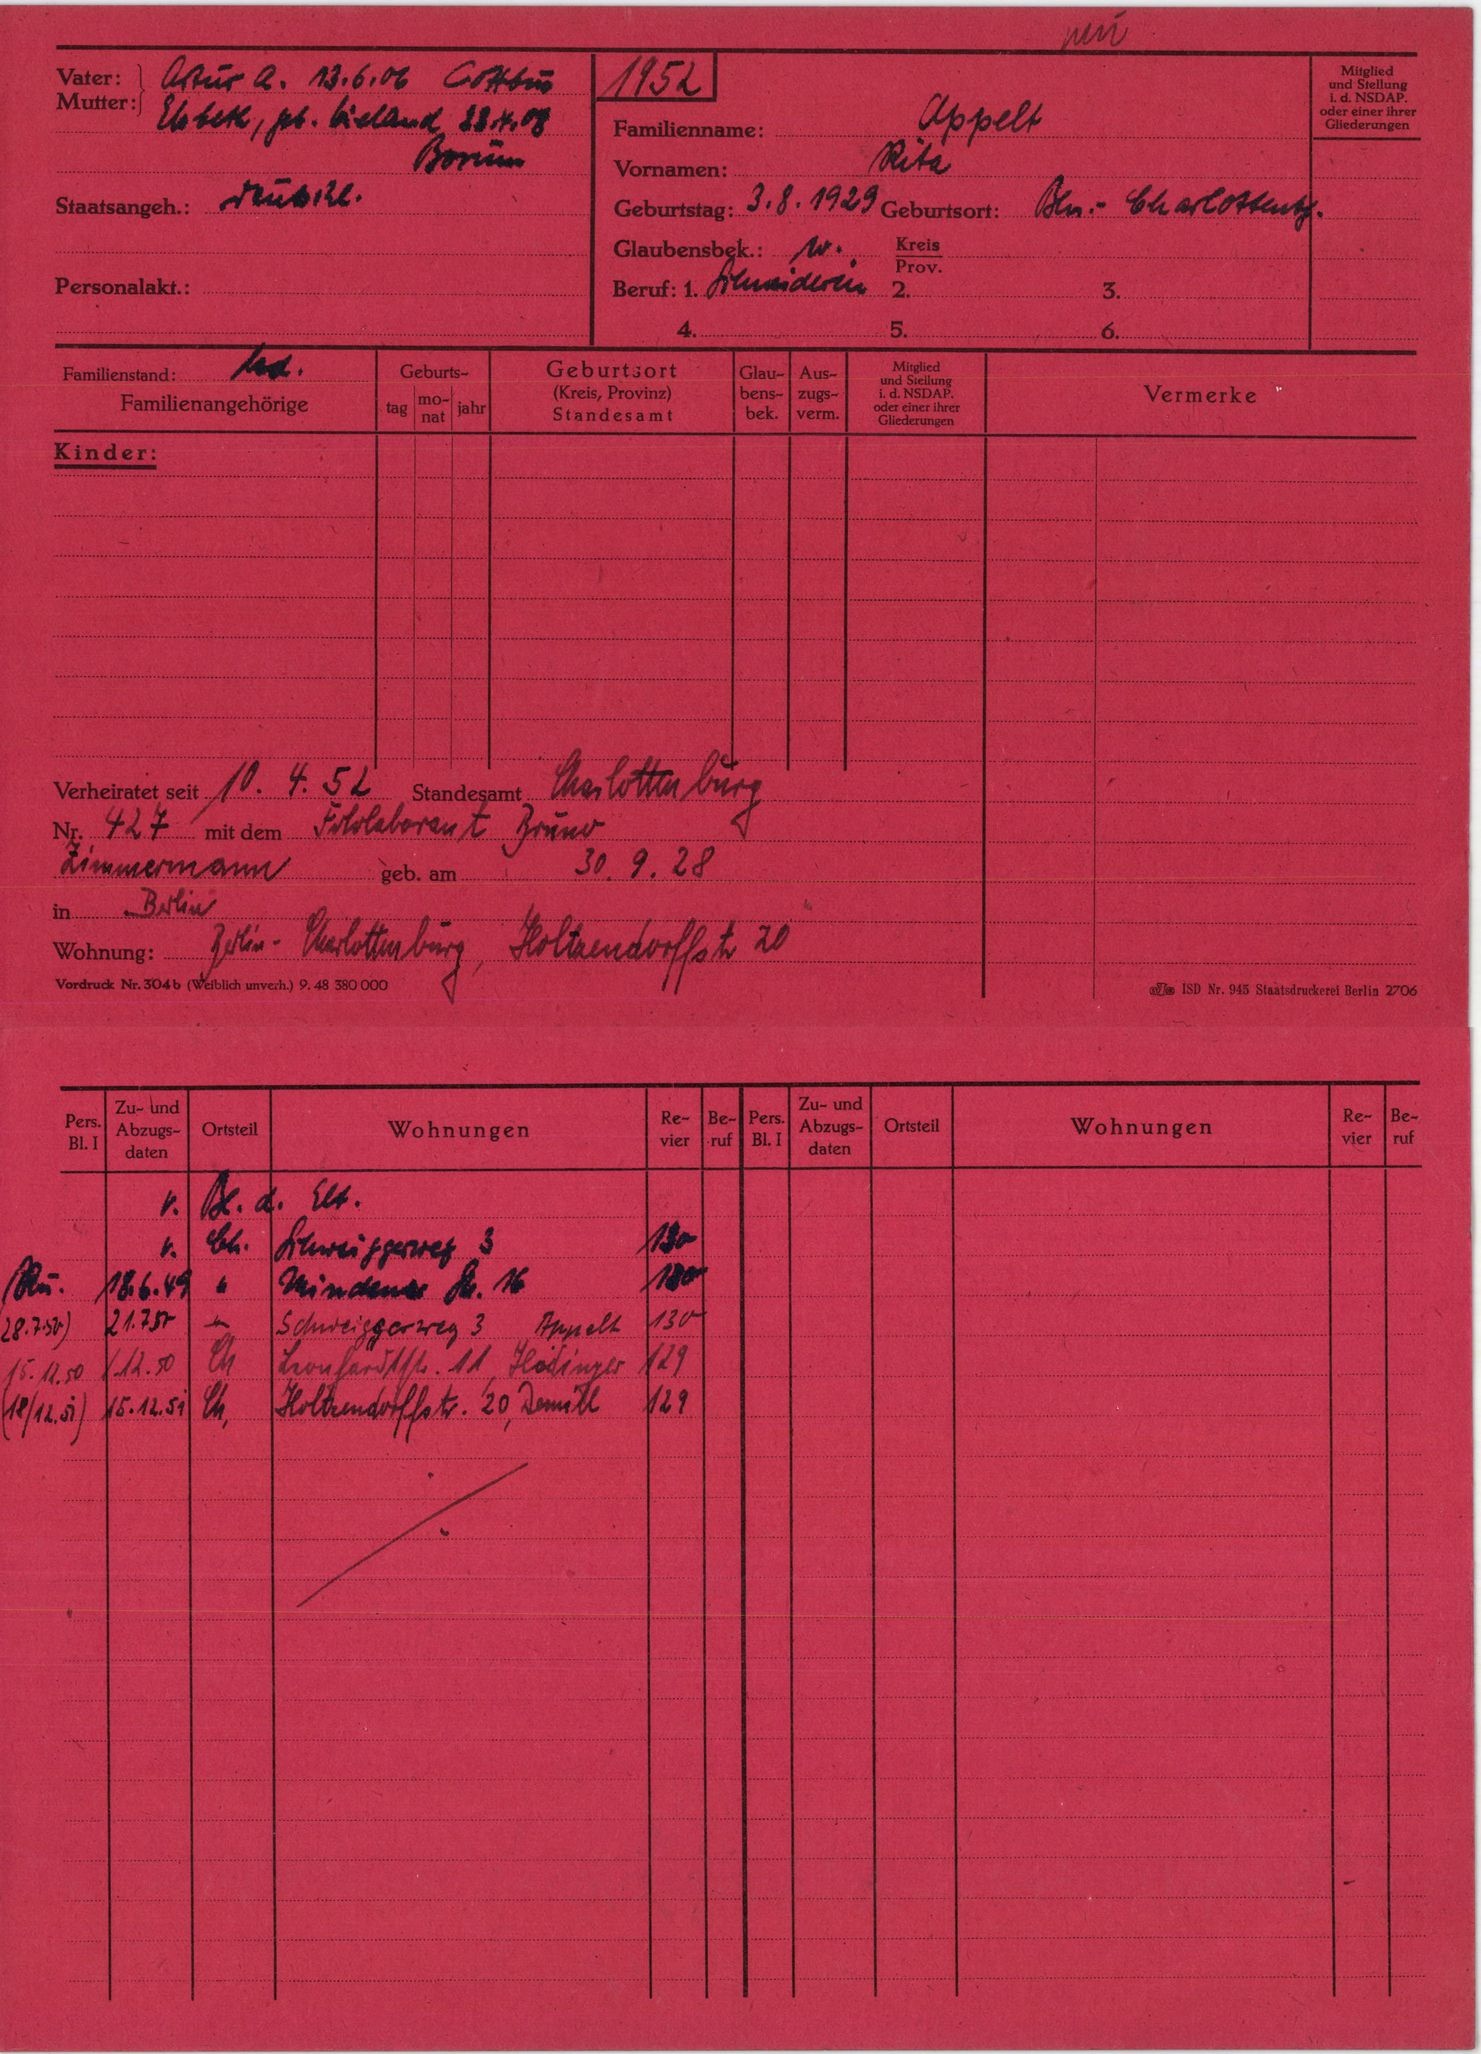
Appelt